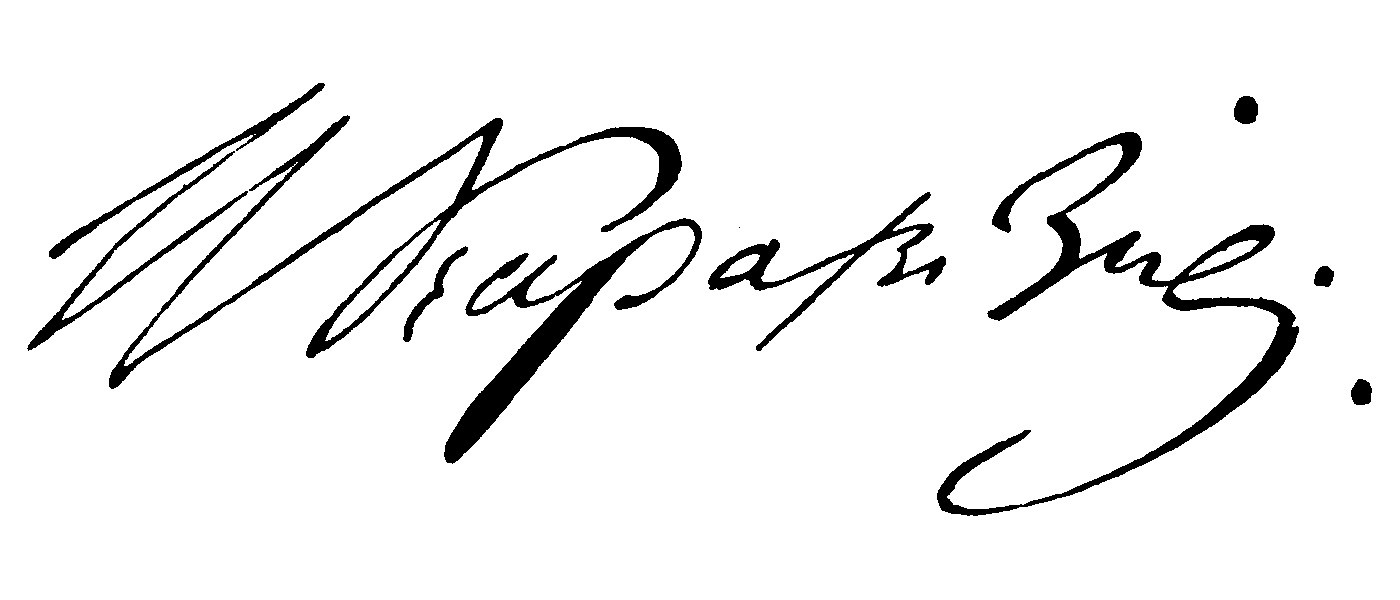
Signature of: nikolay karamzin